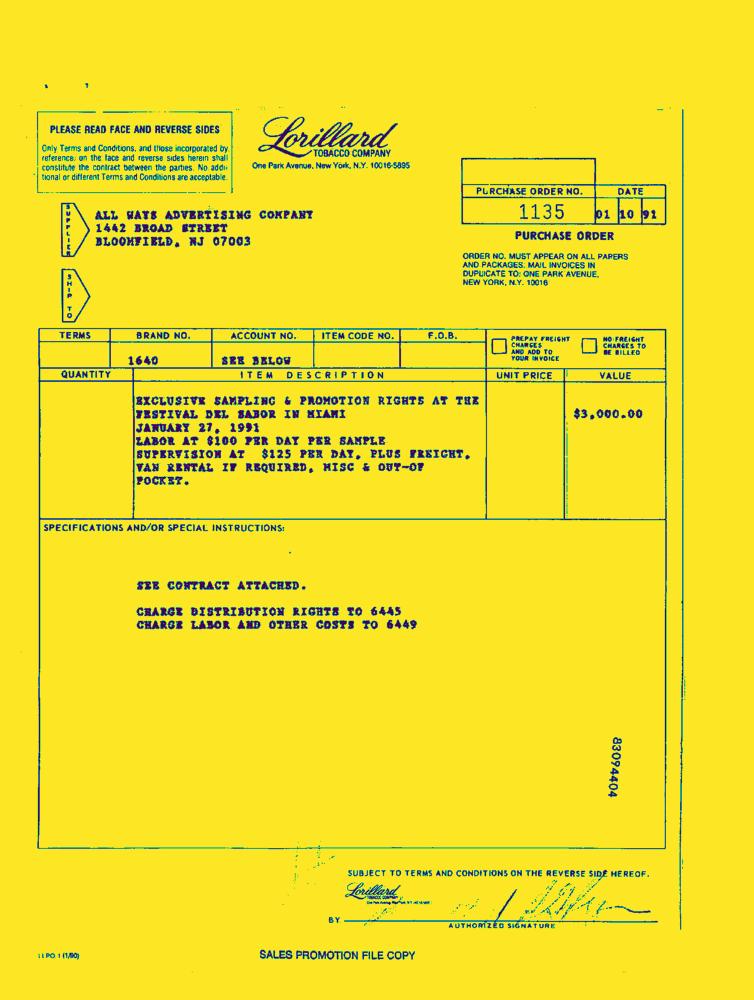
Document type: Invoice-Doc